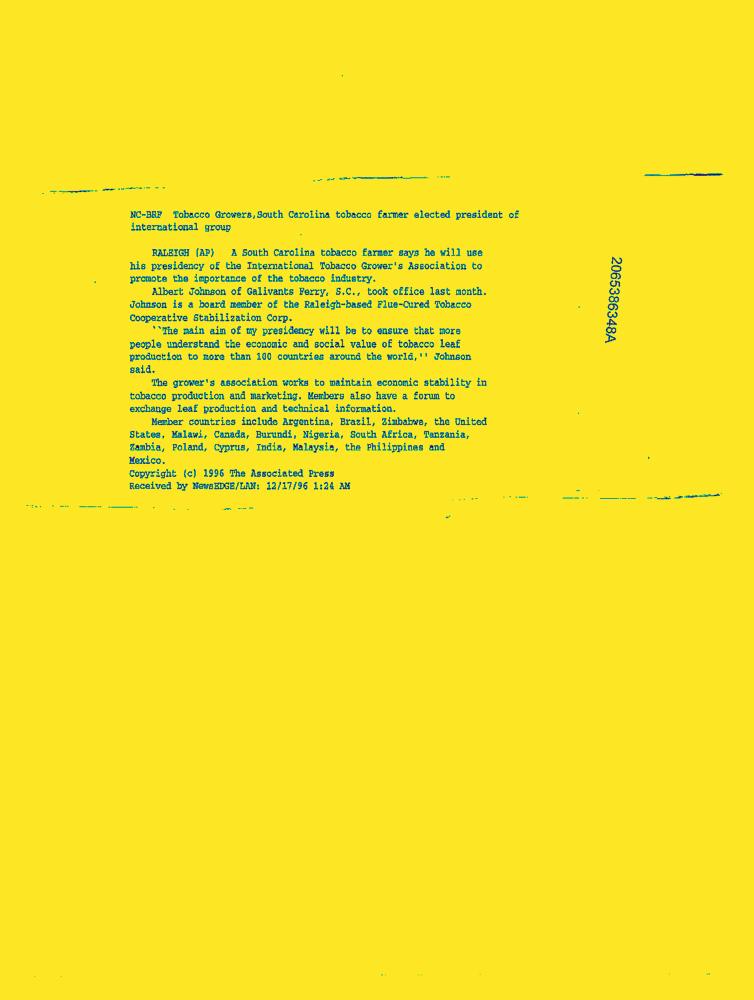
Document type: News-Article